Question: Explain the disease:
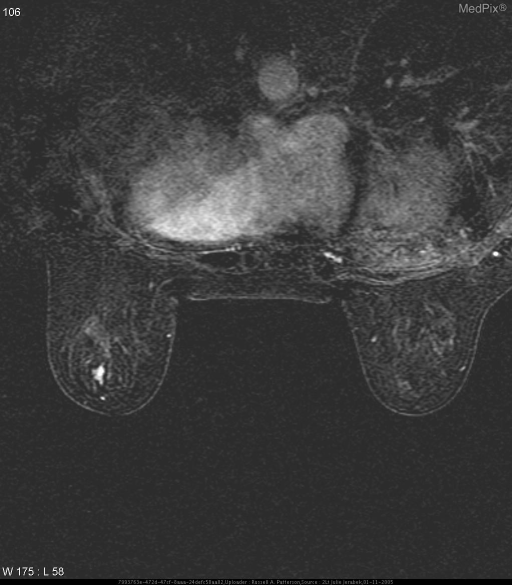
Answer: The disease is discussed as: Discussion (include references): Given the increased use of mammographic screening over the past few decades, DCIS is the most rapidly growing subgroup of breast cancer.  DCIS was newly diagnosed over 55,000 times in 2003.  As a direct precursor to invasive breast cancer, diagnosing DCIS is important to preventing widespread disease.   For a patient such as this, where mammography and US showed no abnormalities, but she was still having pain, MRI is a logical next step.  Almost all invasive cancers will enhance with gadolinium on MRI (95-100% sensitivity); it is less for DCIS.  However, in this patient, there was no  enhancement.  Also of note, MRI can be helpful in determining the extent of disease spread posteriorly (chest wall, muscle, etc.)  However, the routine use of breast MRI is being studied and compared with that of mammagraphy.  MRI is often much more expensive, less available, and may have a higher false positive rate for enhancing benign lesions.